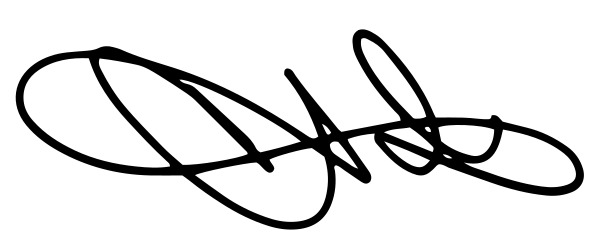
Signature of: chester bennington